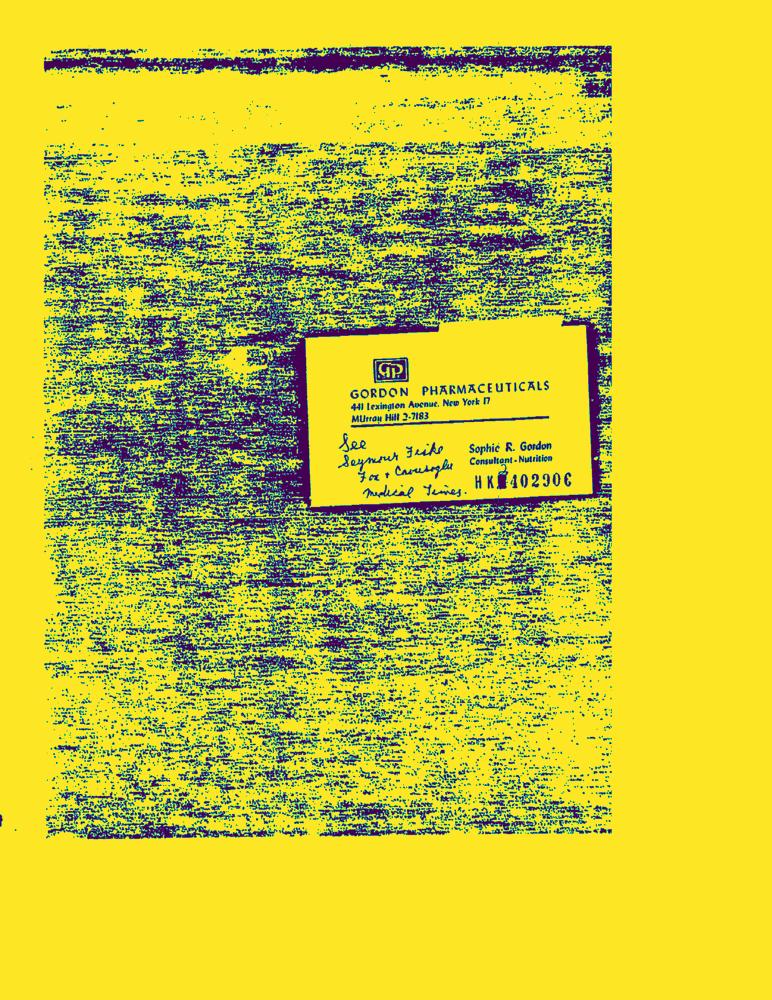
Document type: Resume-Doc